Question: What is the name of the tenant mentioned in the document?
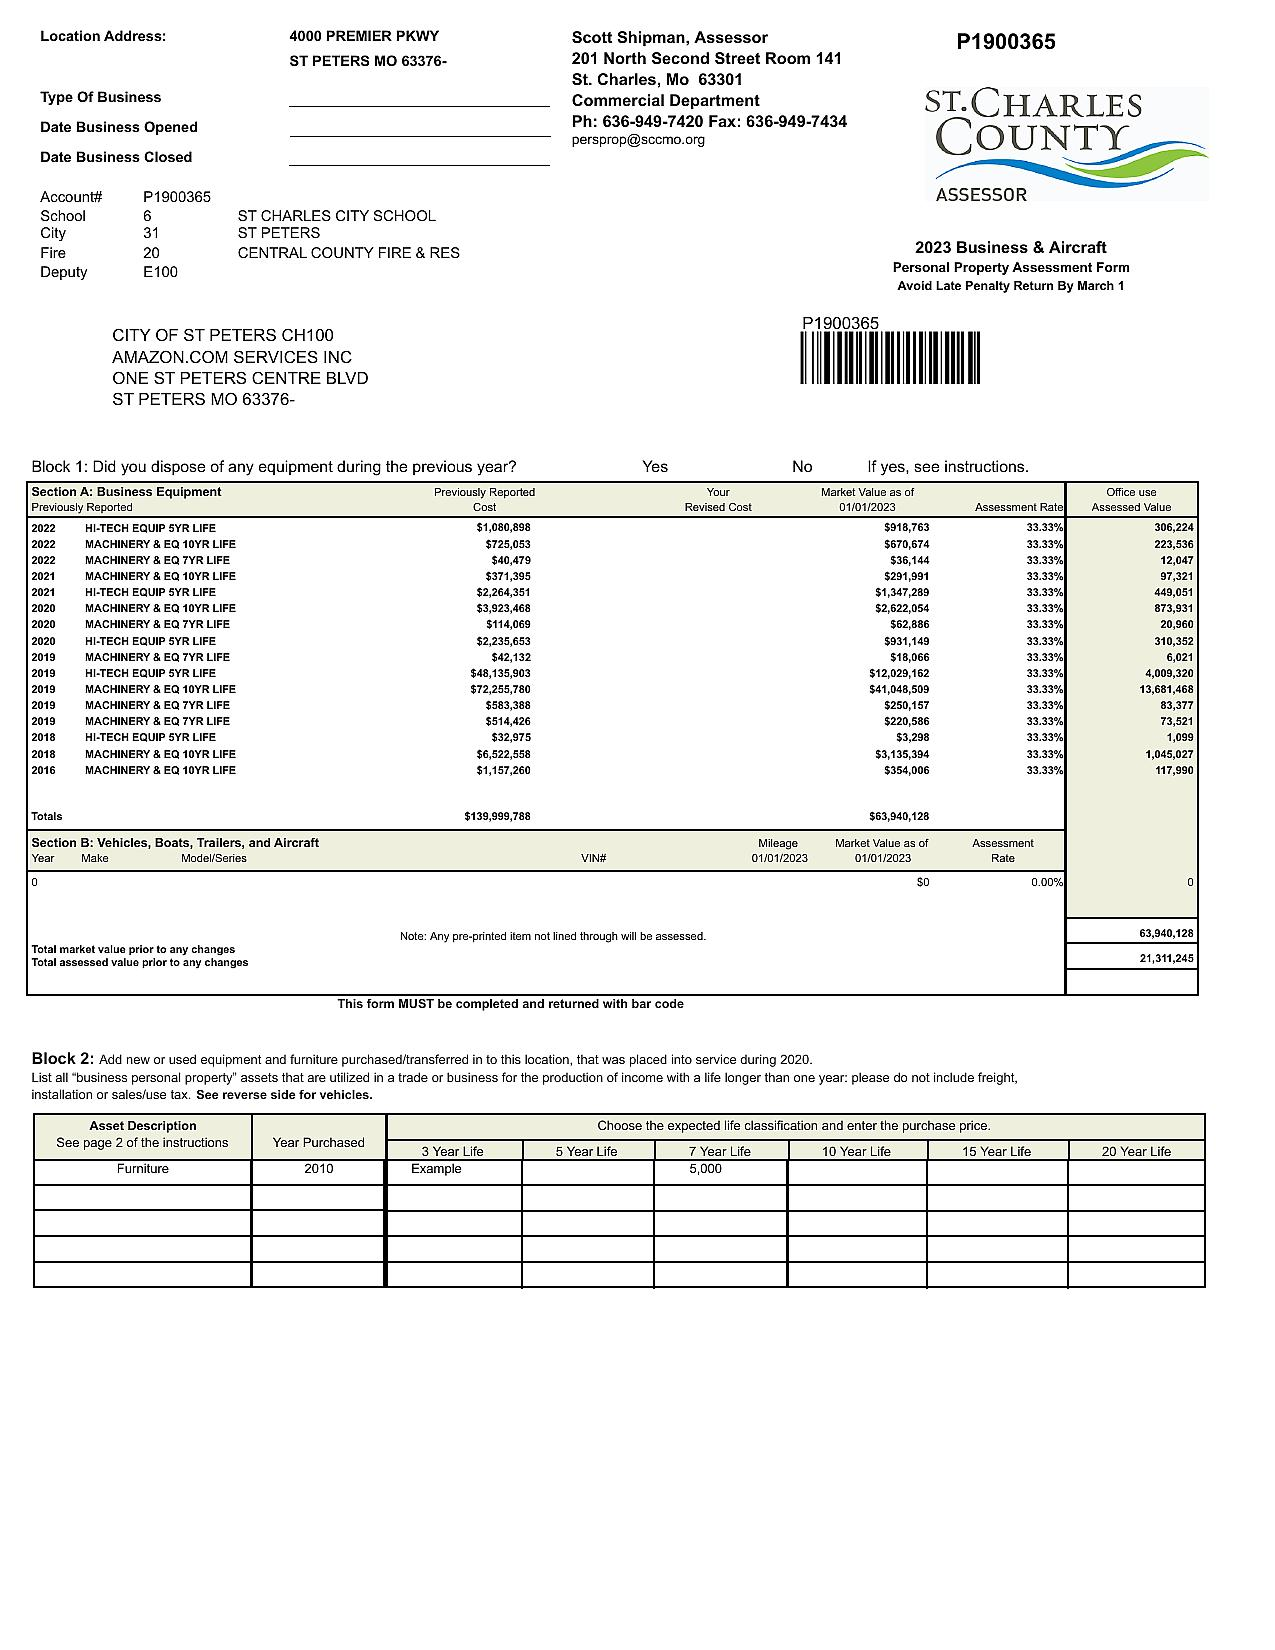
Answer: "AMAZON.COM SERVICES INC"